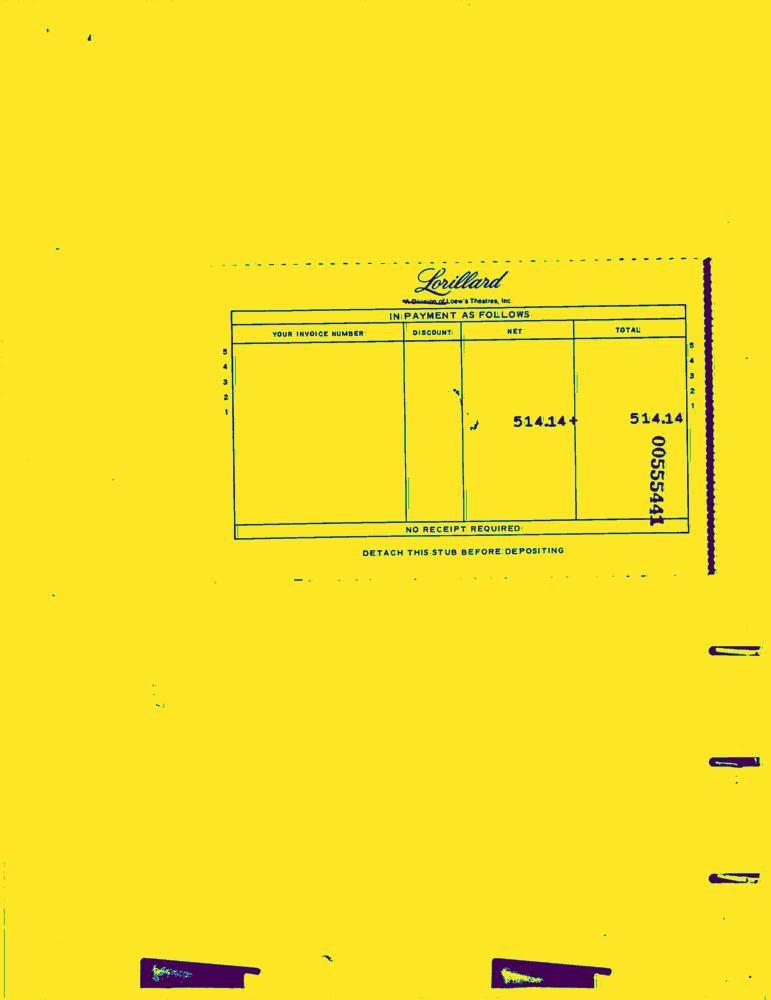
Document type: Invoice-Doc